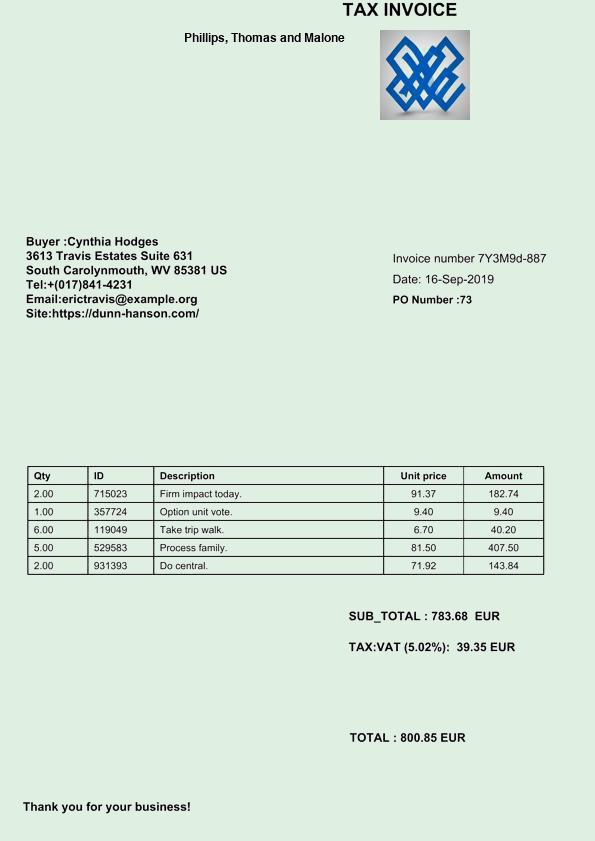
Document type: Invoice